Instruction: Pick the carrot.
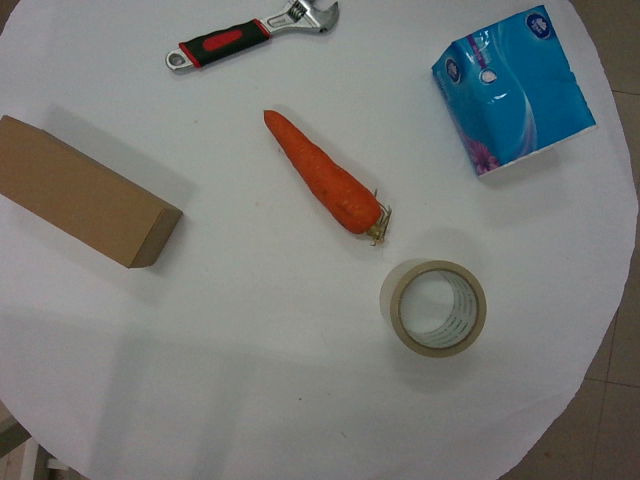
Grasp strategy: vertical